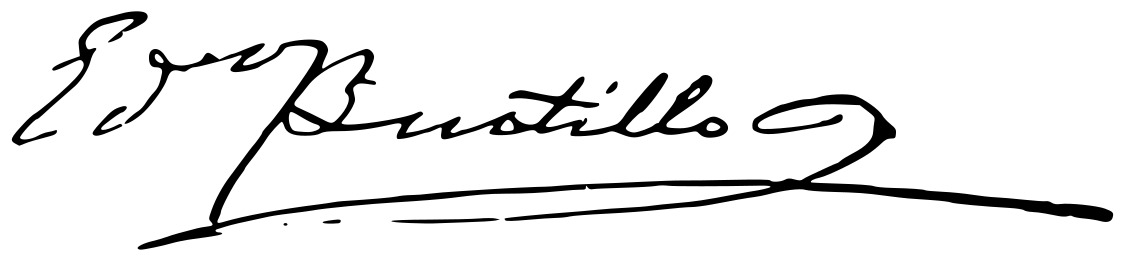
Signature of: eduardo bustillo